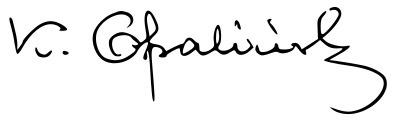
Signature of: kazimierz opaliński